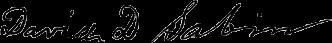
Signature of: david dickey sabin